Question: What could the diagnosis suggest?
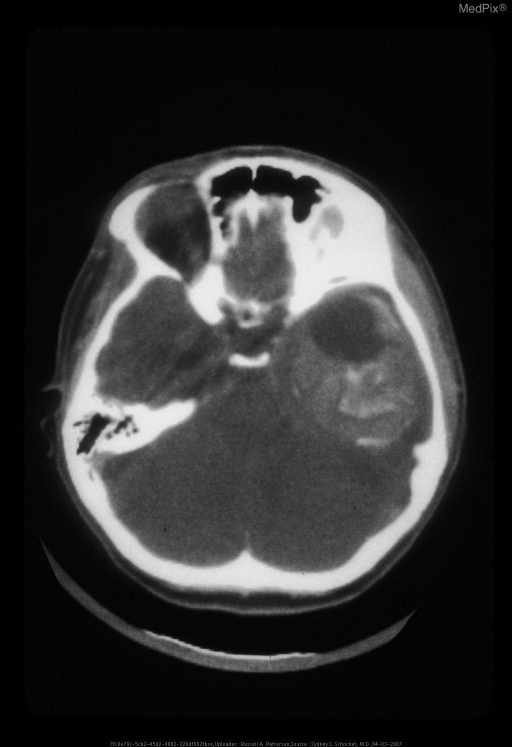
Answer: The possible diagnosis includes Ganglioglioma.